Question: Describe the condition in detail:
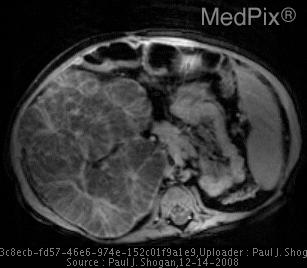
Answer: The disease is discussed as: Lesions/Condition: Autosomal Recessive Polycystic Kidney Disease

Discussion:

Autosomal recessive polycystic kidney disease (ARPKD) is a disease of tubular ectasia and fibrosis, affecting both the kidneys and liver,  presenting in infancy and childhood.  The frequency has been reported as between one in 6,000 and one in 55,000 births, and the gene responsible for ARPKD has been linked to the short arm of chromosome 6.

In the kidney, ARPKD manifests as nonobstructive collecting duct ectasia. Usually affecting both kidneys, the kidneys are enlarged, and the collecting ducts are dilated, elongated, and fibrosis develops in the renal interstitium.  Clinically, this is manifested as hypertension, diminished urinary concentrating ability, and renal insufficiency and/or failure requiring dialysis or renal transplantation.  Severe renal disease predominates in the very young infant, and may be seen in utero accompanied by oligohydramnios from decreased fetal urine production, with resultant pulmonary hypoplasia, and many infants die shortly after birth.  For those patients with mild renal involvement most will develop some degree of renal insufficiency, and some will progress to renal failure.

Liver disease is inevitably found in patients with ARPKD, with variable severity, involving the bile ducts and portal tracts.  The bile ducts are abnormally formed, increased in number, and dilated, and the portal tracts are enlarged and fibrotic. This pattern is known as congenital hepatic fibrosis, and is always present in ARPKD, although is not by itself diagnostic of the disease.  Generally, the liver is not enlarged, the hepatic parenchyma is normal, and there is normal hepatocellular function.  The hepatic involvement is progressive, with patients commonly presenting between the ages of 5 and 13 years with resultant portal hypertension, splenomegaly, varices, and gastroesophageal hemorrhage. Interestingly, when the bile ducts are macroscopically dilated, ARPKD in the liver may be indistinguishable from Caroli disease.  Further complications include ascending cholangitis, secondary to entry of nonsterile gastrointestinal contents into the dilated intrahepatic bile ducts.

Disease manifestations and clinical presentations vary considerably, and ARPKD is viewed as a spectrum of kidney and liver disease, with renal and hepatic disease inversely proportional to each other in individual patients.  Children with severe kidney disease have mild congenital hepatic fibrosis, and patients with minimal renal disease, may have no renal functional impairment, but rather progressive hepatic fibrosis leading to the development of portal hypertension.

Pathogenesis of Renal Involvement:

Renal cysts develop from epithelial proliferation along the collecting duct of the nephron.  Symmetric and circumferential epithelial proliferation results in tubular lengthening and fusiform dilatation of the collecting duct.  The result is that the function of the epithelium changes from resorptive to secretory.

Pathologic Features:

There are numerous dilated and elongated tubular structures, radially oriented relative to the renal hilum.  Obstruction is not the underlying cause of dilatation; the ‘cysts’ represent dilation and hyperplasia of the interstitial portions of the urteric bud branches that form the collecting ducts.  The kidneys are symmetrically enlarged with a preserved reniform shape, with multiple, tiny cystic spaces throughout.  The elongated, dilated collecting ducts extend from the medulla to the cortex, blurring the corticomedullary junction.

Sonography:

As the spectrum of renal involvement varies, so do the sonographic manifestations of ARPKD.  Neonates and infants with moderate to severe renal disease may demonstrate kidneys that are smoothly enlarged and diffusely echogenic, which is the result of the many interfaces between the radially arrayed dilated ducts and the ultrasound beam.  The degree of enlargement is directly proportional to the number of dilated ducts.  Additionally, numerous, 1-2 mm cystic appearing structures may be identified throughout the cortex and medulla, causing loss of the corticomedullary differentiation.  Occasionally, compressed cortex may be identified at the periphery of the kidney as a hypoechoic thin rim of parenchyma.  Macrocysts may also be evident, becoming larger and more numerous over time.  The bladder is usually small.

Those children who present secondary to portal hypertension have milder renal involvement with normal, or near normal renal function.  The kidneys may appear normal at US, or appear enlarged, echogenic, and have cysts of varying size.  Older children who have progressed to renal fibrosis and demonstrate multiple macrocysts may have sonographic findings that mimic the appearance of autosomal dominant polycystic kidney disease, blurring the diagnosis of ARPKD.

Sonographic findings of the hepatobiliary manifestations of ARPKD are also variable.  The liver displays patchy or diffusely increased echogenicity of the portal tracts, representing periportal fibrosis.  The intrahepatic biliary tree may appear normal, or conversely numerous, dilated intrahepatic biliary ducts may be identified.  As patients develop severe portal hypertension, enlarged splenic and portal veins may be demonstrated, and the liver and spleen may become enlarged.  Sonographic evaluation of the portal and splenic veins for direction of flow may assess the progression of portal hypertension.

Treatment:

Treatment for ARPKD consists of symptomatic management of the sequelae of the disease, such as the control of systemic hypertension with appropriate medication.  Renal failure is treated with dialysis or renal transplantation.  Treatment of the hepatobiliary manifestations of ARPKD consist primarily of controlling variceal bleeding.  Ascending cholangitis is also a possible complication, and prompt management is important.